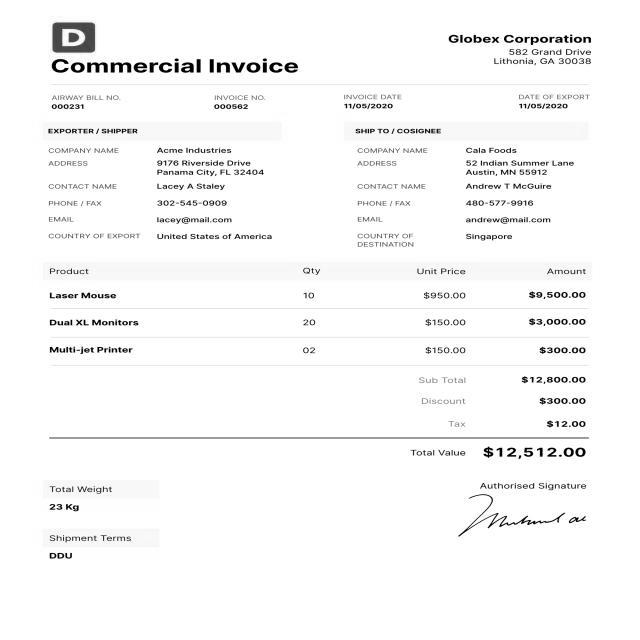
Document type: Invoice